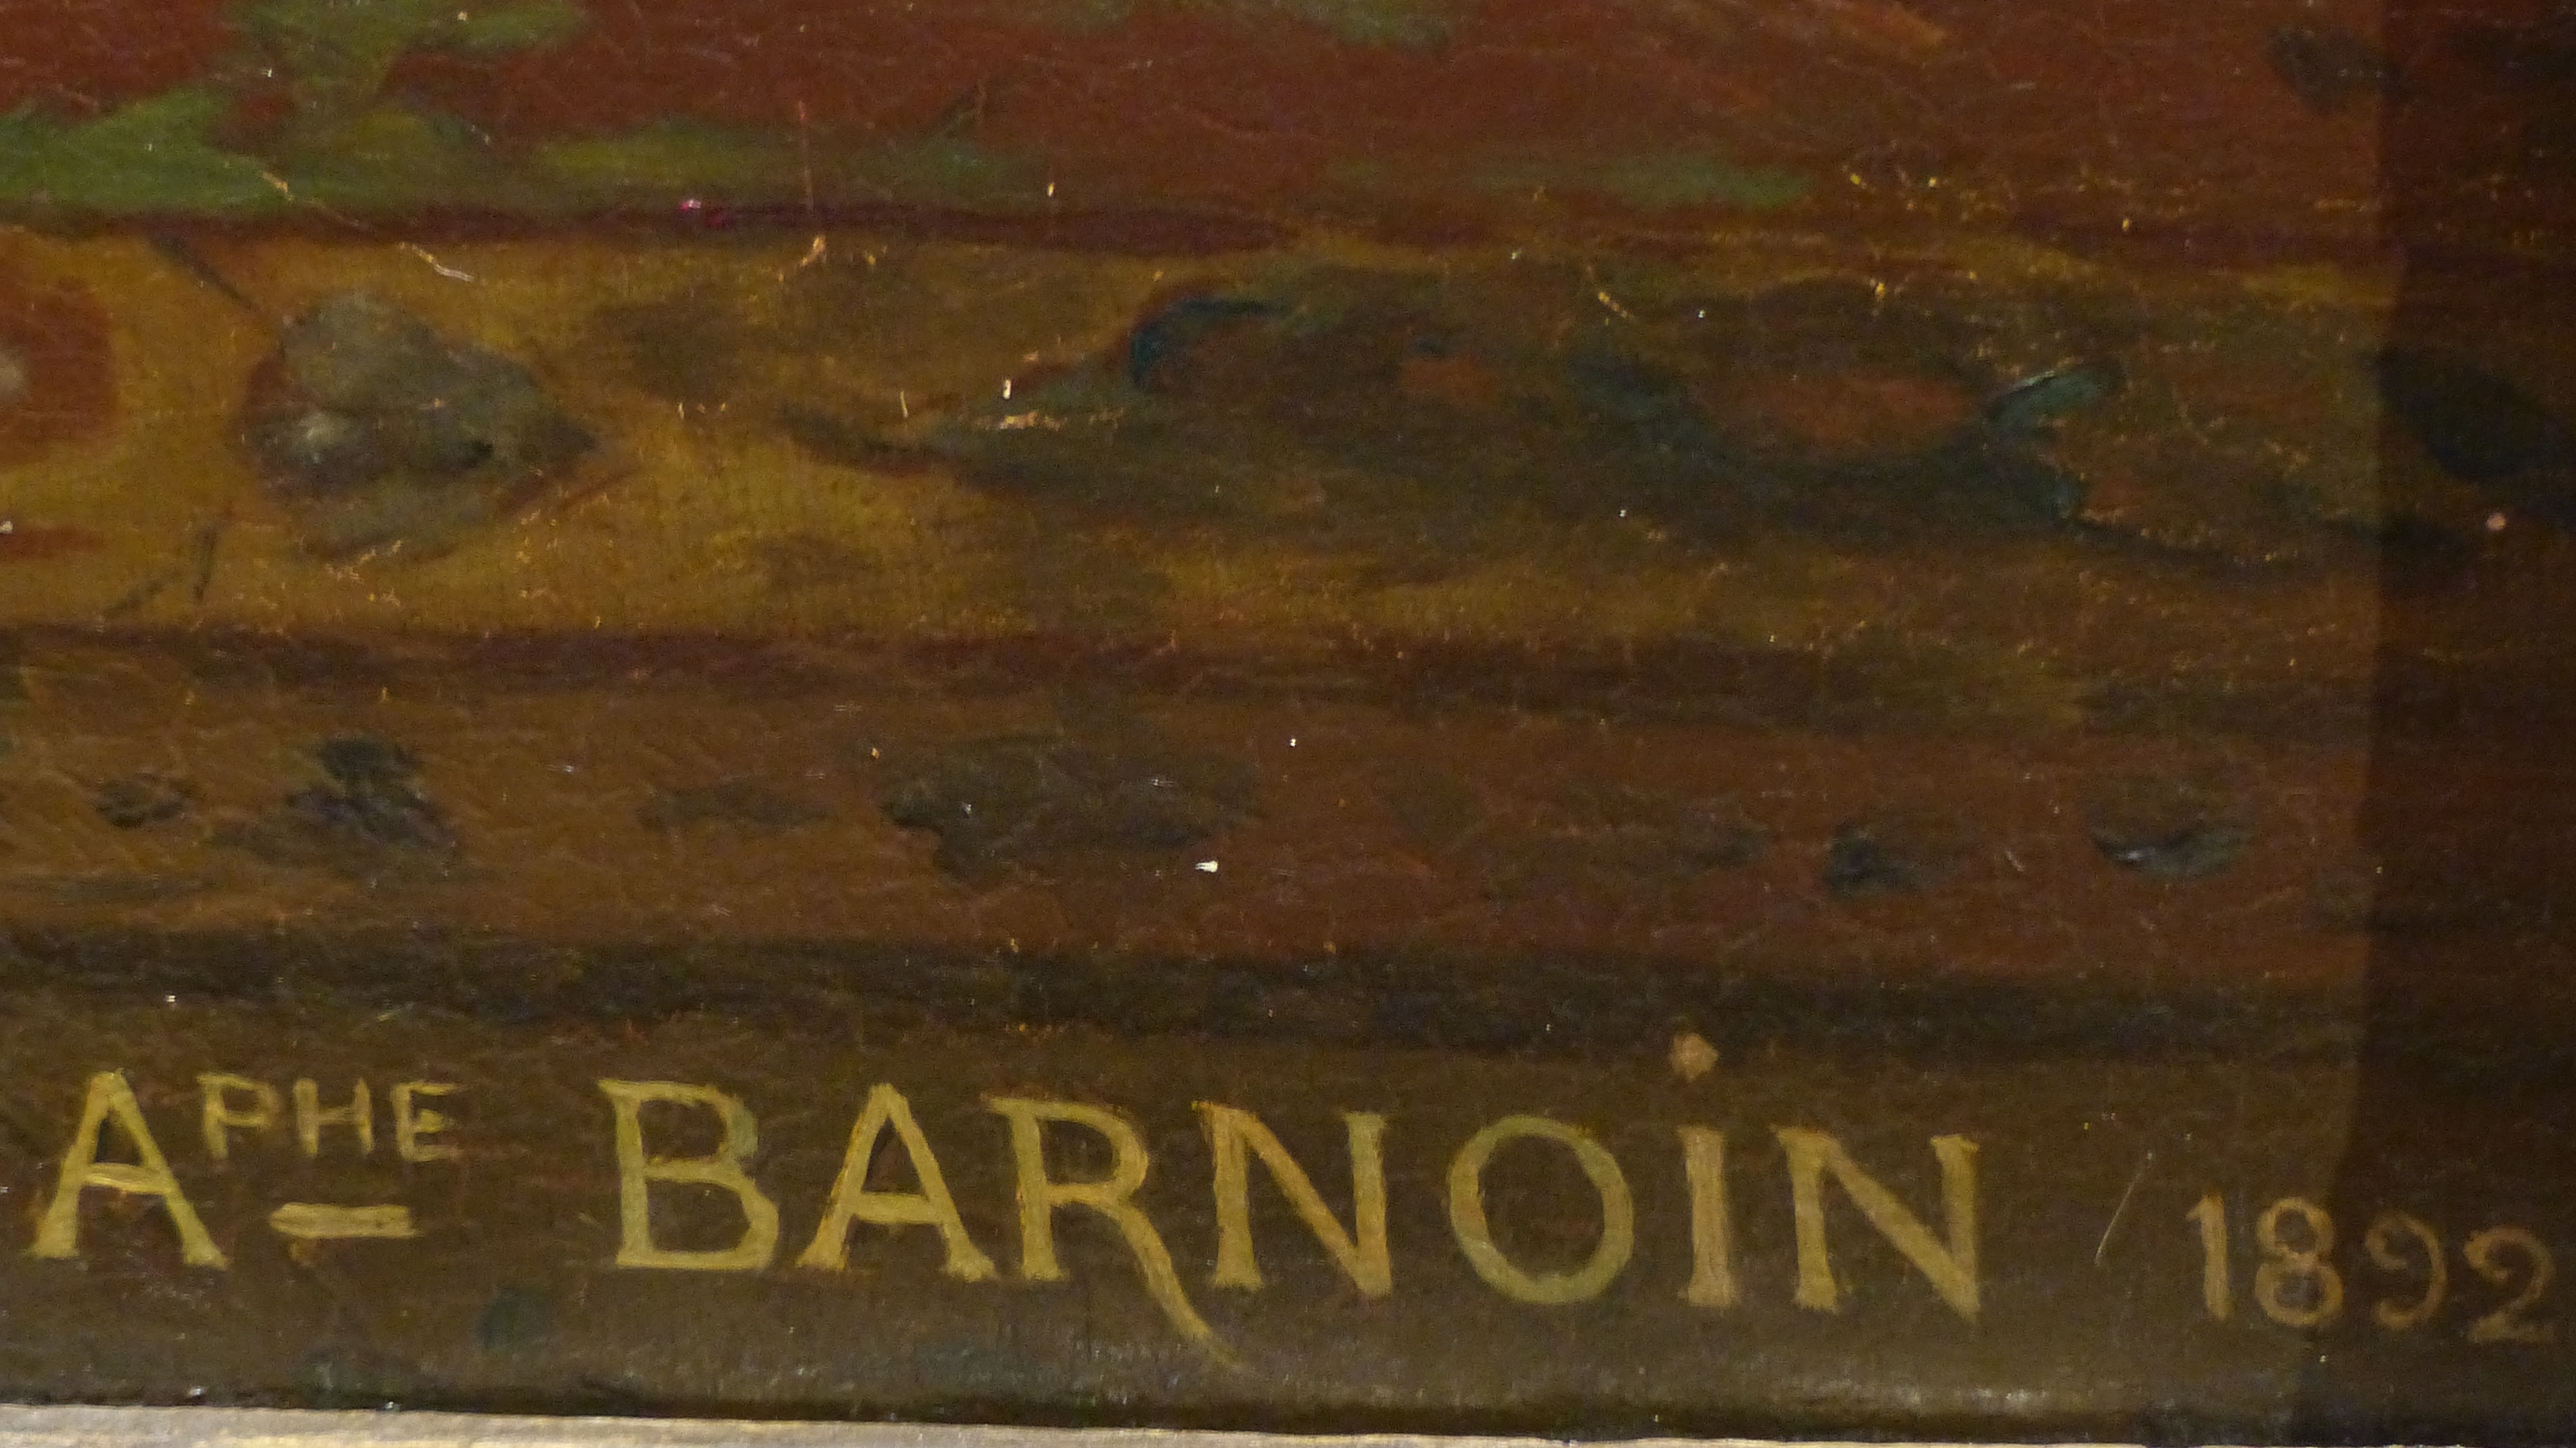
Signature of: adolphe barnoin